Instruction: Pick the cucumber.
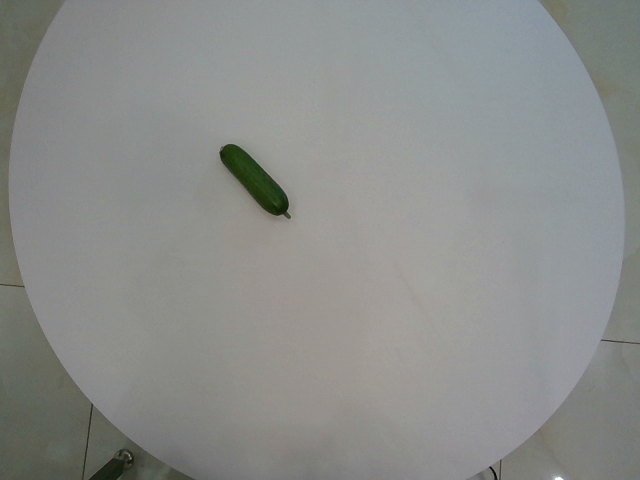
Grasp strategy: vertical